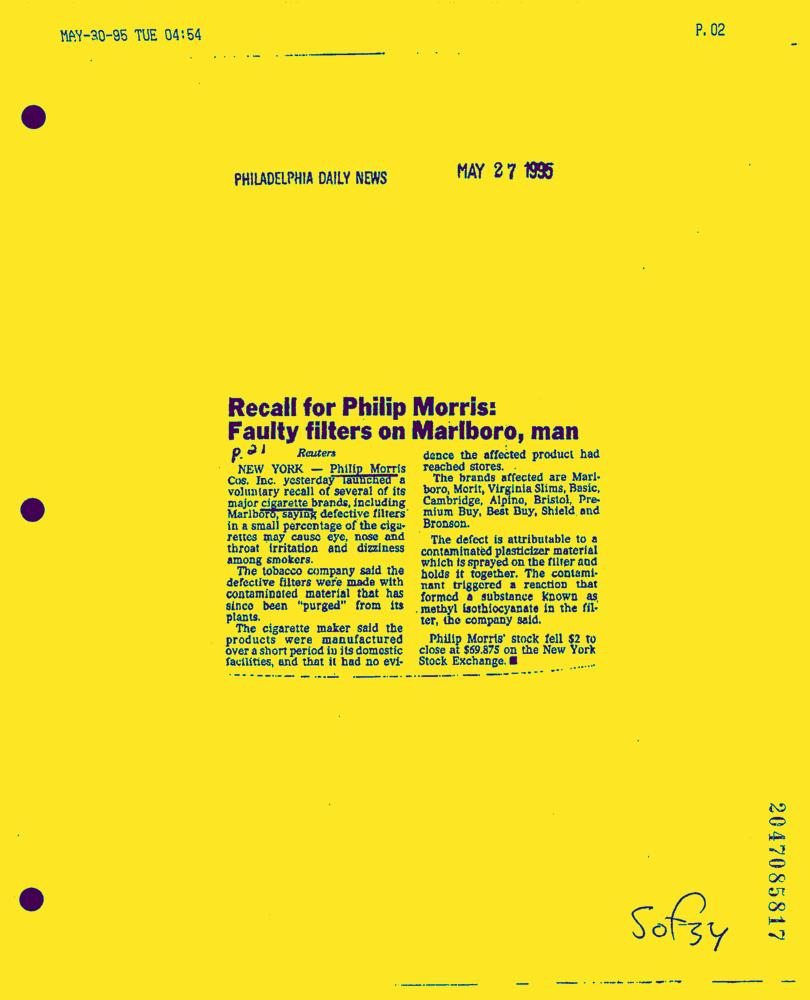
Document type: News-Article